Question: What is the name of the tenant mentioned in the document?
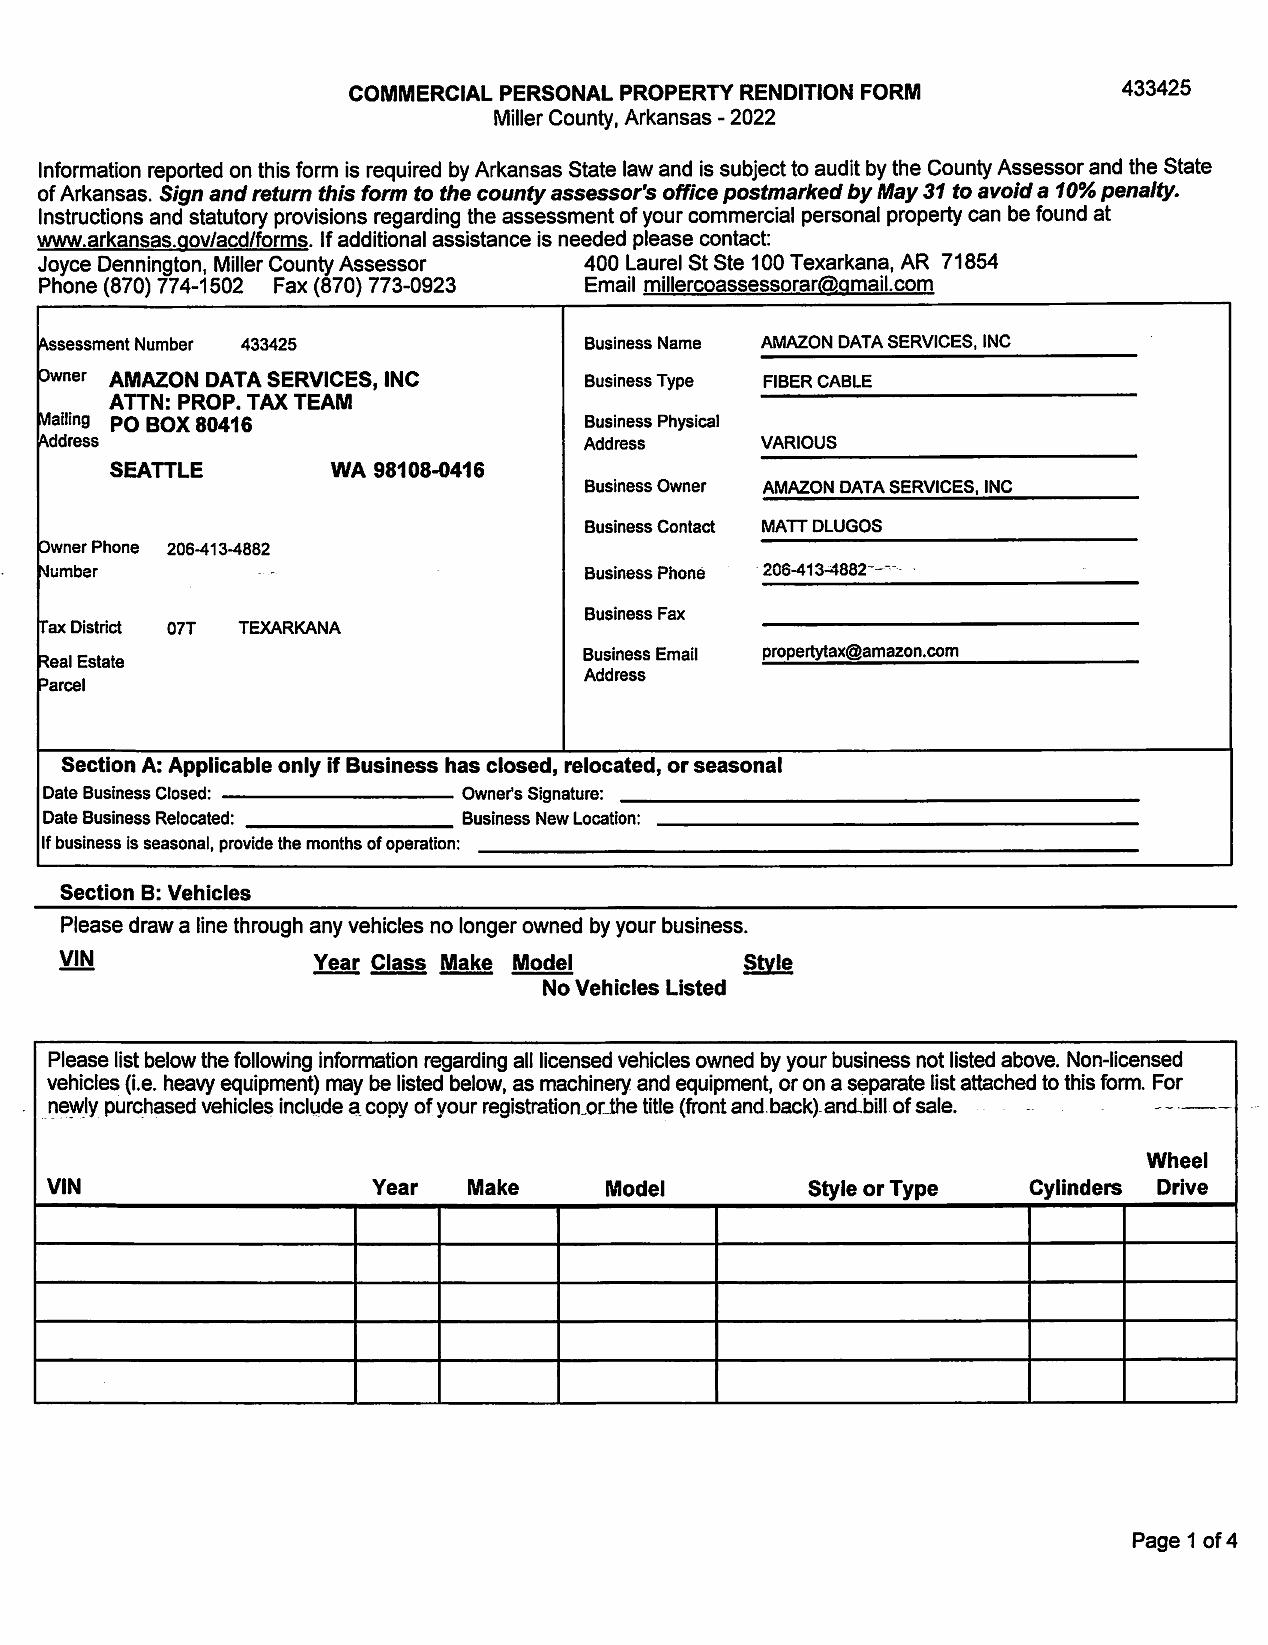
Answer: "AMAZON DATA SERVICES, INC"